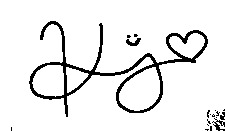
Signature of: minami kojima